Question: Explain the disease:
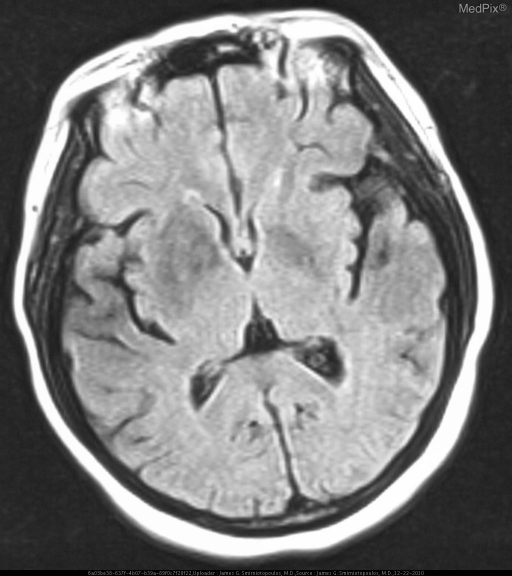
Answer: The disease is discussed as: Hyperglycemic hemichorea/hemiballismus is a recognized entity, seen most often in older patients, women more often than men, Type 2 diabetes mellitus (DM), presenting with a blood glucose > 400 mg/dl - and usually without ketosis.  It has been reported more often in Asian women.

This may be the patient's first presentation with DM.  The "classic" MR findings include unilateral or bilateral signal changes in the basal ganglia (putamen >> caudate) on MR and CT.

Most characteristic is T1 hyperintensity in the putamen; and, corresponding T2 hypointensity.  CT scans may show hyperattenuation in the putamen.

In most patients, both the clinical and the imaging findings are reversible with control of blood sugar.

REFS for hyperintense basal ganglia - http://www.ncbi.nlm.nih.gov/sites/entrez?db=pubmed&cmd=link&linkname=pubmed_pubmed&uid=7677016
PMID: 7677016

Possible explanations for the imaging features (hyperattenuation on CT, Dark Bright T1, Dark T2) include blood-brain-barrier breakdown (BBB), deposition of calcium and mineralization, microhemorrhages, myelin destruction, and manganese associated with reactive astrogliosis.  Some of these would be acute (contrast and hemorrhage), and others more likely to be subacute or chronic (mineralization and astrogliosis).

References below courtesy of
Michael H Lev, MD, FAHA
Director, Emergency Neuroradiology and Neurovascular Lab
Massachusetts General Hospital
Associate Professor of Radiology
Harvard Medical School
---------------------------------------------------------------
Wintermark M, Fischbein NJ, Mukherjee P, Yuh EL, Dillon WP. Unilateral putaminal CT, MR, and diffusion abnormalities secondary to nonketotic hyperglycemia in the setting of acute neurologic symptoms mimicking stroke.
AJNR Am J Neuroradiol. 2004 Jun-Jul;25(6):975-6.
PMID: 15205134

Abstract
A 75-year-old Asian man presented with two episodes of chorea associated with nonketotic hyperglycemia. His chorea rapidly resolved after restitution of a normal serum glucose level, although an MR image obtained at the time of acute symptoms demonstrated high signal intensity on T1-weighted images, low signal intensity on T2-weighted images, and restricted diffusion, all involving the left putamen. A CT scan obtained 1 month later demonstrated faint hyperattenuation of the involved putamen. The reported pathophysiologic considerations for these imaging features are reviewed, and an original explanation is proposed.

Comments
AJNR Am J Neuroradiol. 2005 Jan;26(1):194; author reply 194-5.  PMID: 15661727

----------------------------------------------------------------------
Lai PH, Tien RD, Chang MH, Teng MM, Yang CF, Pan HB, Chen C, Lirng JF, Kong KW. Chorea-ballismus with nonketotic hyperglycemia in primary diabetes mellitus.
AJNR Am J Neuroradiol. 1996 Jun-Jul;17(6):1057-64.

Abstract
PURPOSE: To describe the neuroimaging (Ct, MR, and single-photon emission CT [SPECT]) findings in a series of patients with chorea-ballismus associated with nonketotic hyperglycemia in primary diabetes mellitus and to correlate the imaging findings with the clinical presentation.

METHODS: The neuroimaging and clinical data from 10 patients with chorea-ballismus associated with nonketotic hyperglycemia in primary diabetes mellitus were evaluated. Family and drug histories, as well as other causes of chorea, were excluded. All 10 patients had CT, 5 also had MR imaging, and 3 had SPECT examinations. Three had follow-up CT and MR imaging studies, and MR findings were correlated with CT findings in 5 cases. Two experienced neuroradiologists, aware of the diagnosis but blinded to the clinical status of the patients, evaluated all images and reached a consensus as to the final
interpretation.

RESULTS: CT studies in 9 of 10 patients showed a hyperdense putamen and/or caudate nucleus; in 1, the CT findings were normal. T1-weighted MR images in all 5 patients who had MR imaging (including the patient with a normal CT study) showed hyperintense lesions without significant T2 signal alternation at the basal ganglia. In all 3 of the patients who had SPECT studies of the brain, the scans revealed hypoperfusion at corresponding areas. All 3 follow-up studies depicted resolution of the lesions in the abnormal basal ganglia. Increased hypointensity on T2-weighted and gradient-echo T2*-weighted images was also
observed in the sequential MR images. In all patients, the initial side of involvement correlated well with the neuroimaging findings. The chorea resolved within 2 days after treatment of the hyperglycemia in 9 patients.

CONCLUSION: In patients with chorea-ballismus associated with nonketotic hyperglycemia in primary diabetes mellitus, CT and T1-weighted MR images show unilateral or bilateral lesions of the putamen and/or caudate. SPECT scans show hypoperfusion. These findings may be related to petechial hemorrhage and/or myelin destruction. Early recognition of these imaging characteristics may facilitate diagnosis of primary diabetes mellitus with hyperglycemia and prompt appropriate therapy.

PMID: 8791916